Question: What might the diagnosis be?
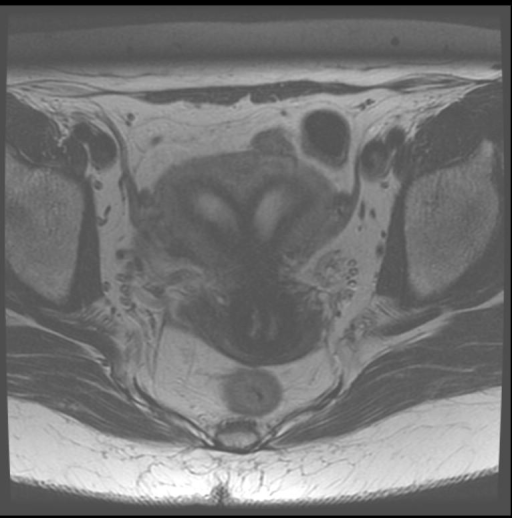
Answer: The possible diagnosis includes complete bicornuate, incomplete bicornuate, infertility.